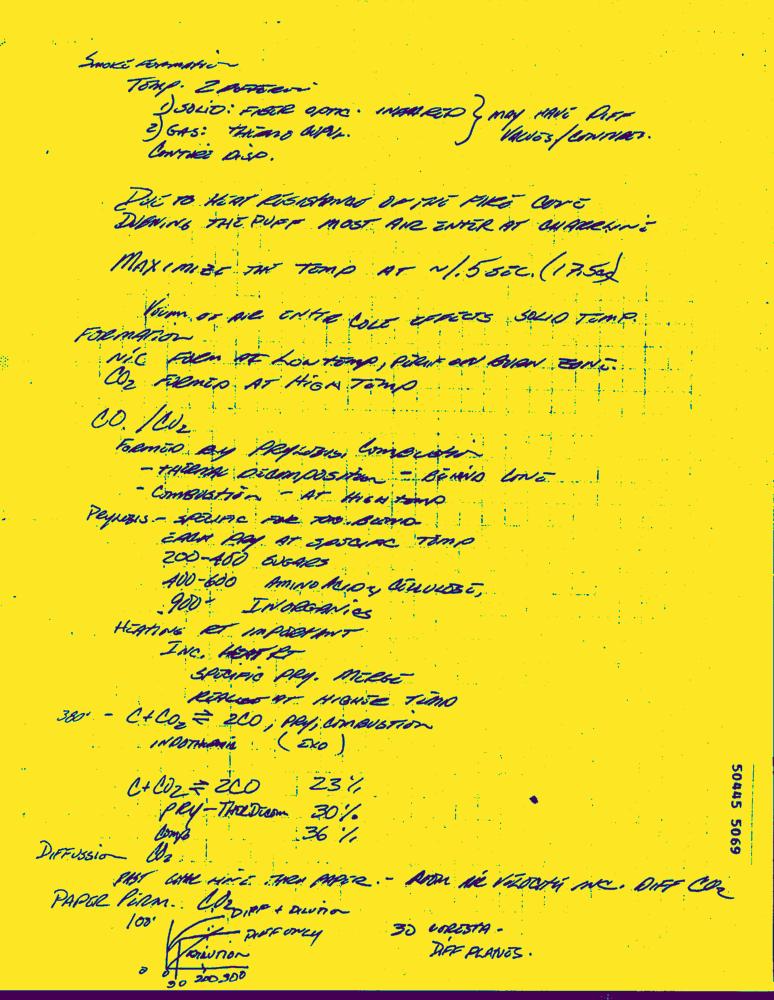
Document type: Hand-Written